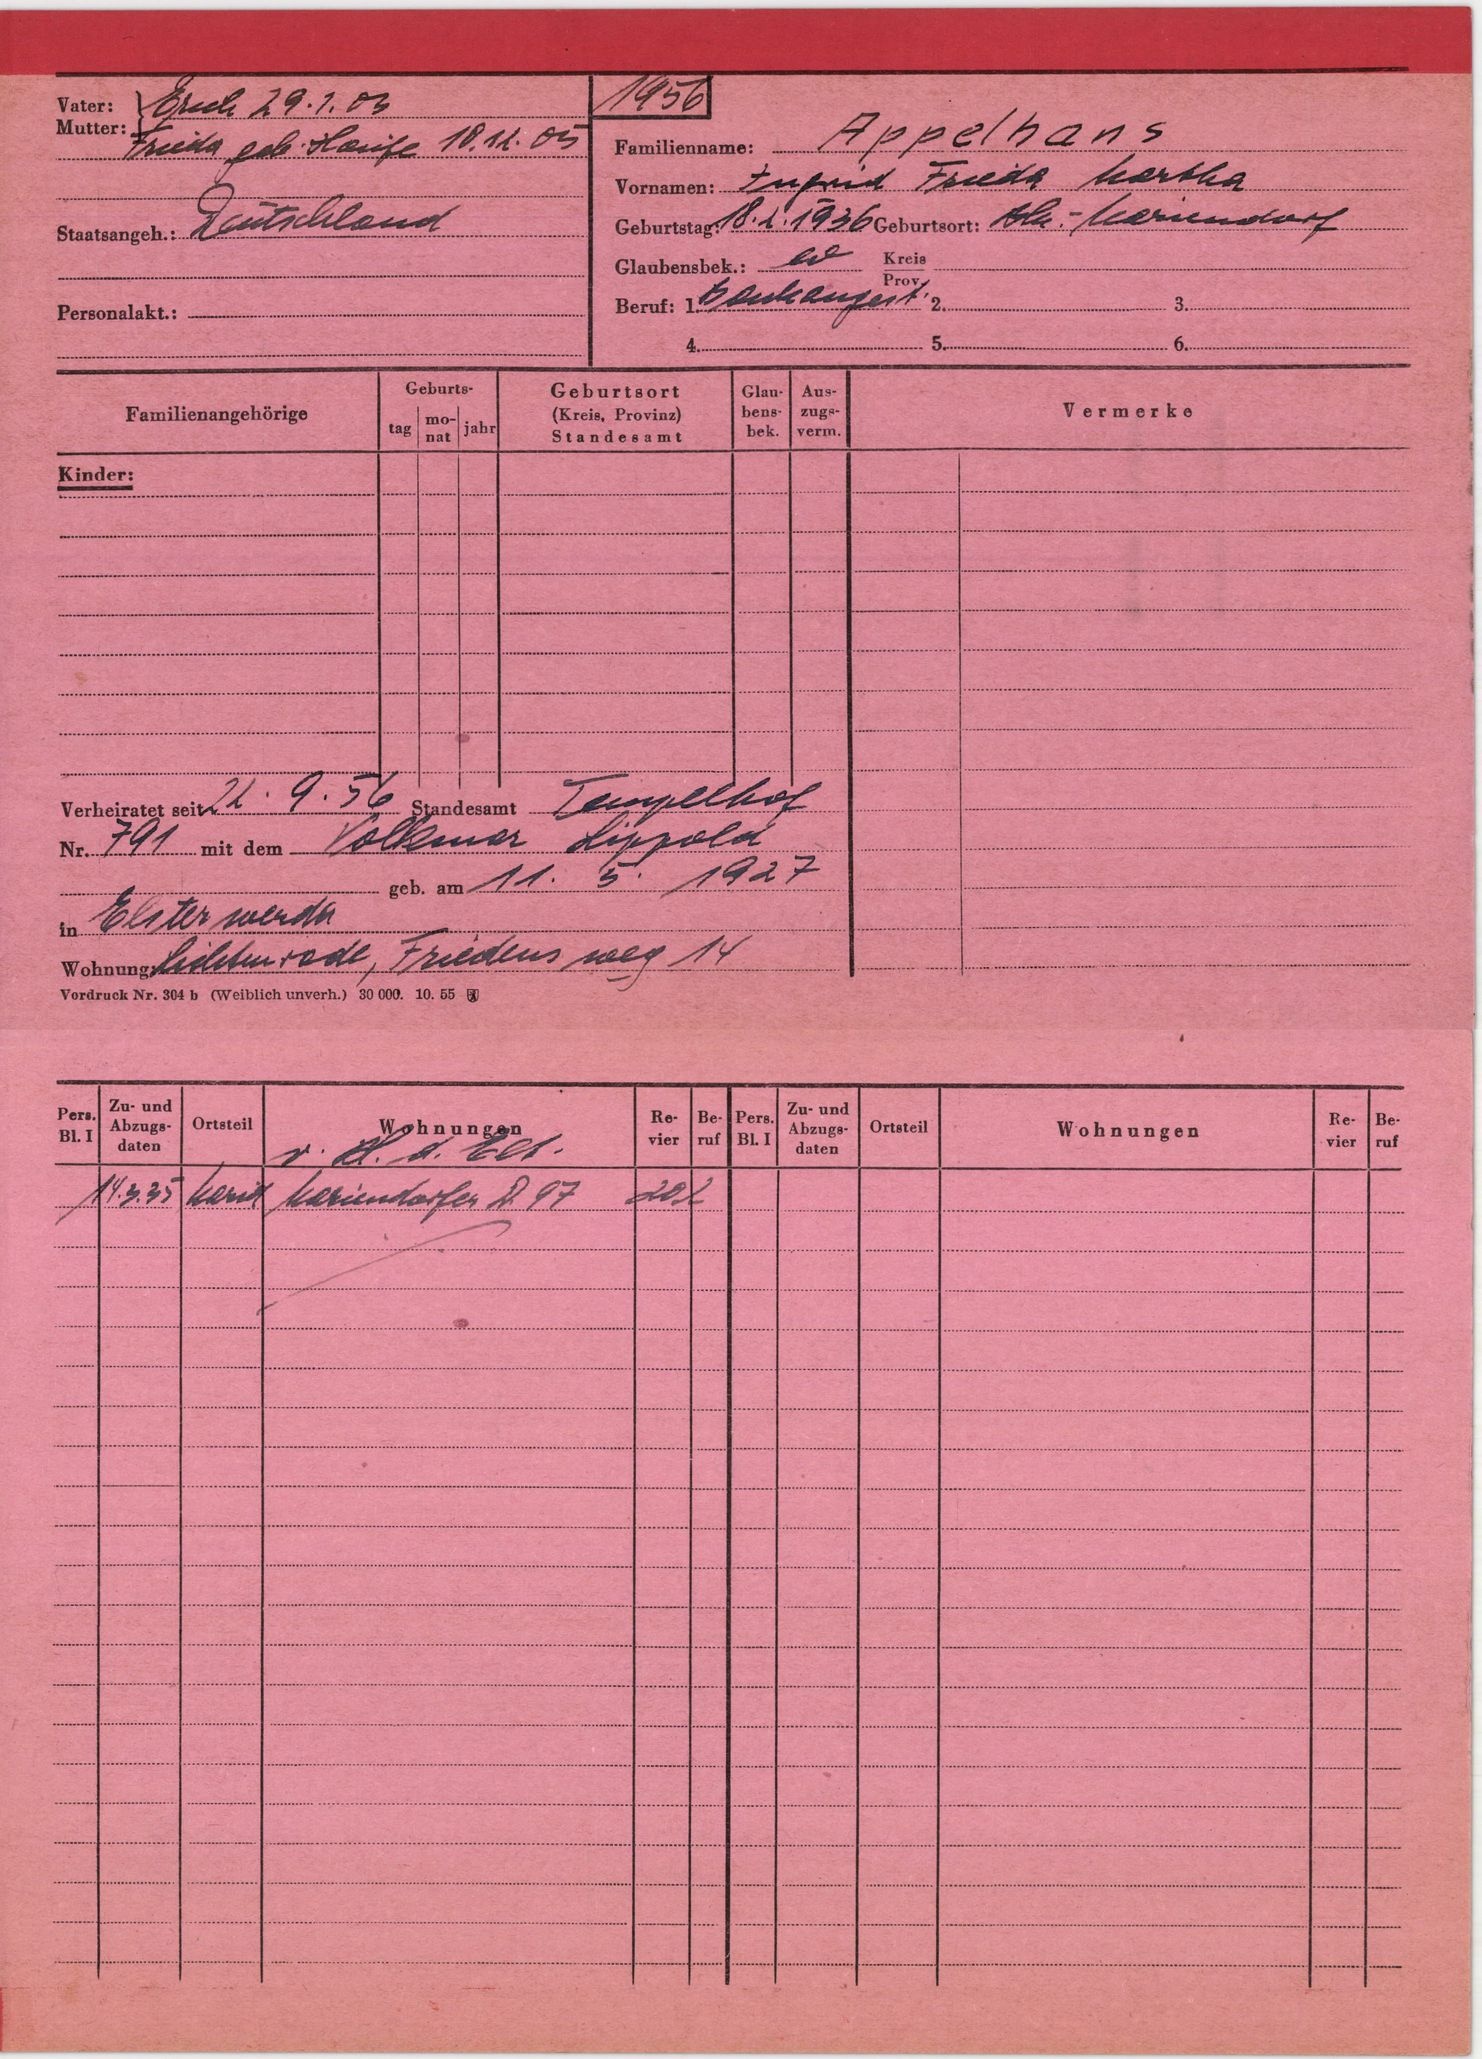
Appelhans